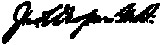
Signature of: john christopher draper